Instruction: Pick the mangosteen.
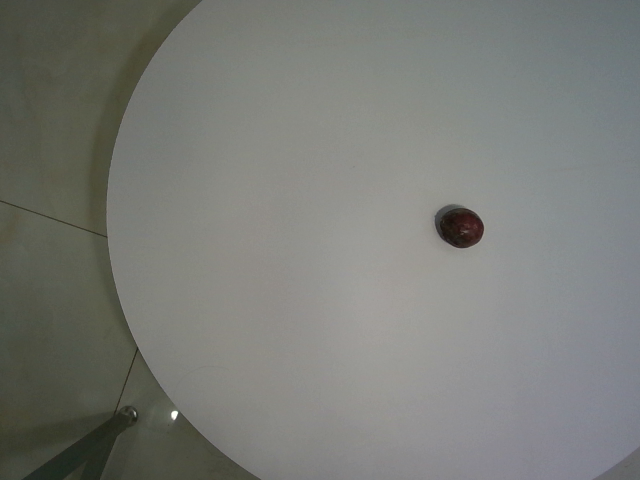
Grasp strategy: vertical